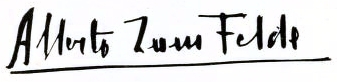
Signature of: alberto zum felde